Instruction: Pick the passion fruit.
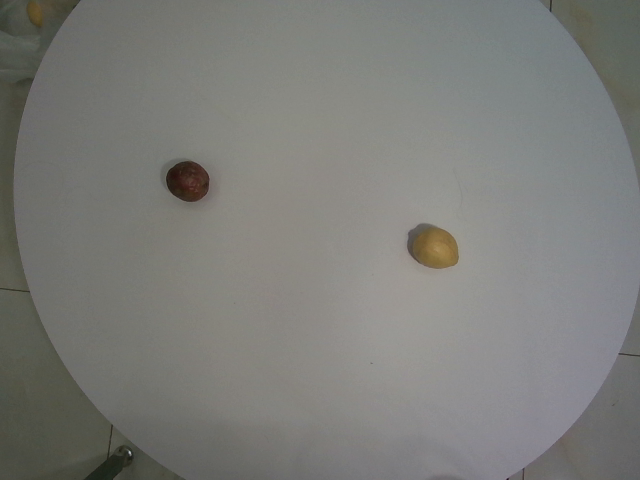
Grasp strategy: vertical